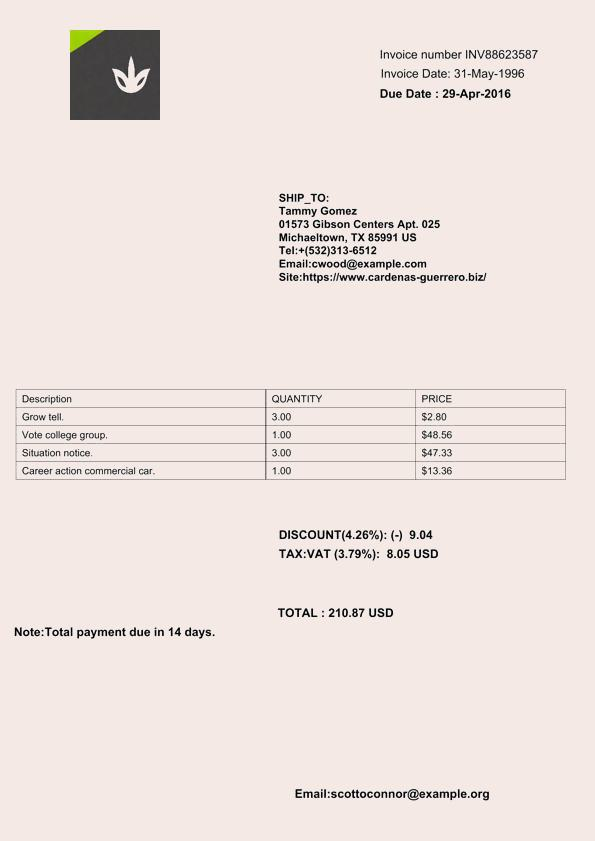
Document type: Invoice